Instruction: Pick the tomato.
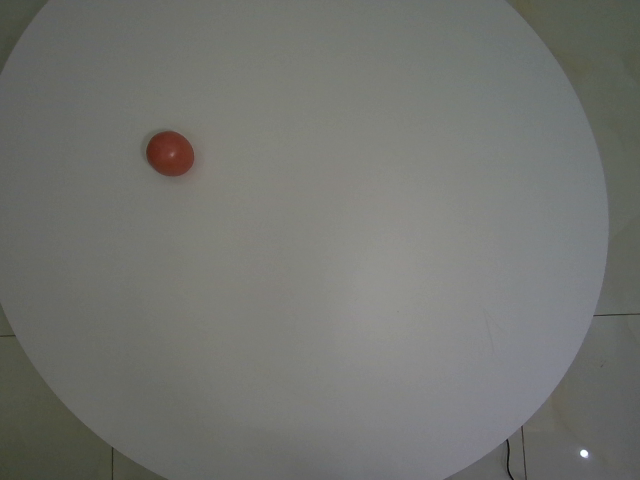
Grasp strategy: vertical